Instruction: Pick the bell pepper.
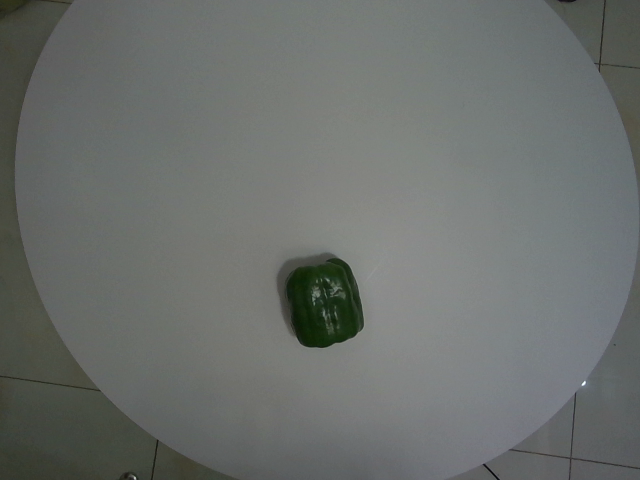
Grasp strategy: vertical